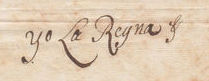
Signature of: elisabeth farnese